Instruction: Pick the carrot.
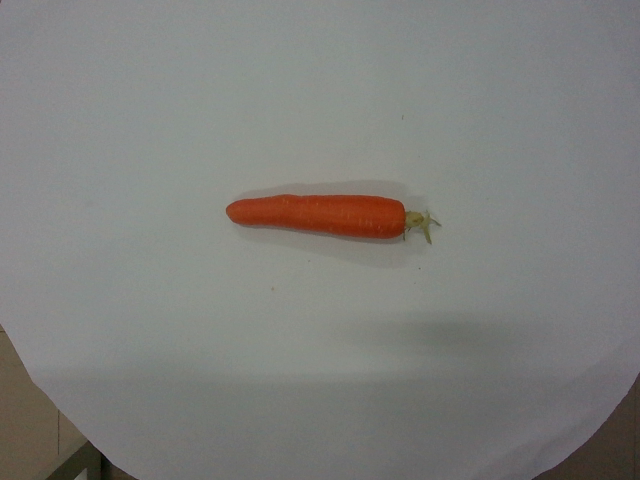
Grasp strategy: vertical